Question: In what way does the history help explain the case?
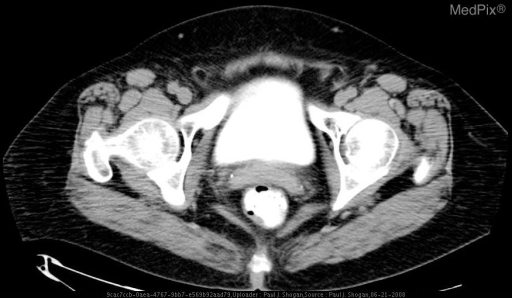
Answer: The patient's history of 71 year old female, status post hysterectomy presenting with feces per the vagina. is key in understanding the case.